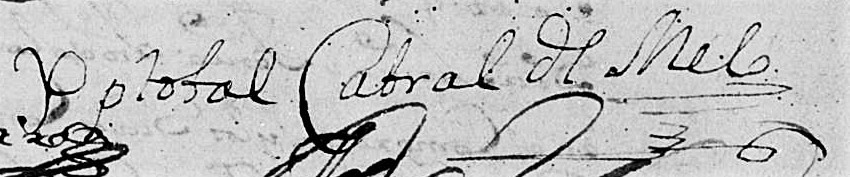
Signature of: cristóbal cabral